Question: What is the name of the tenant mentioned in the document?
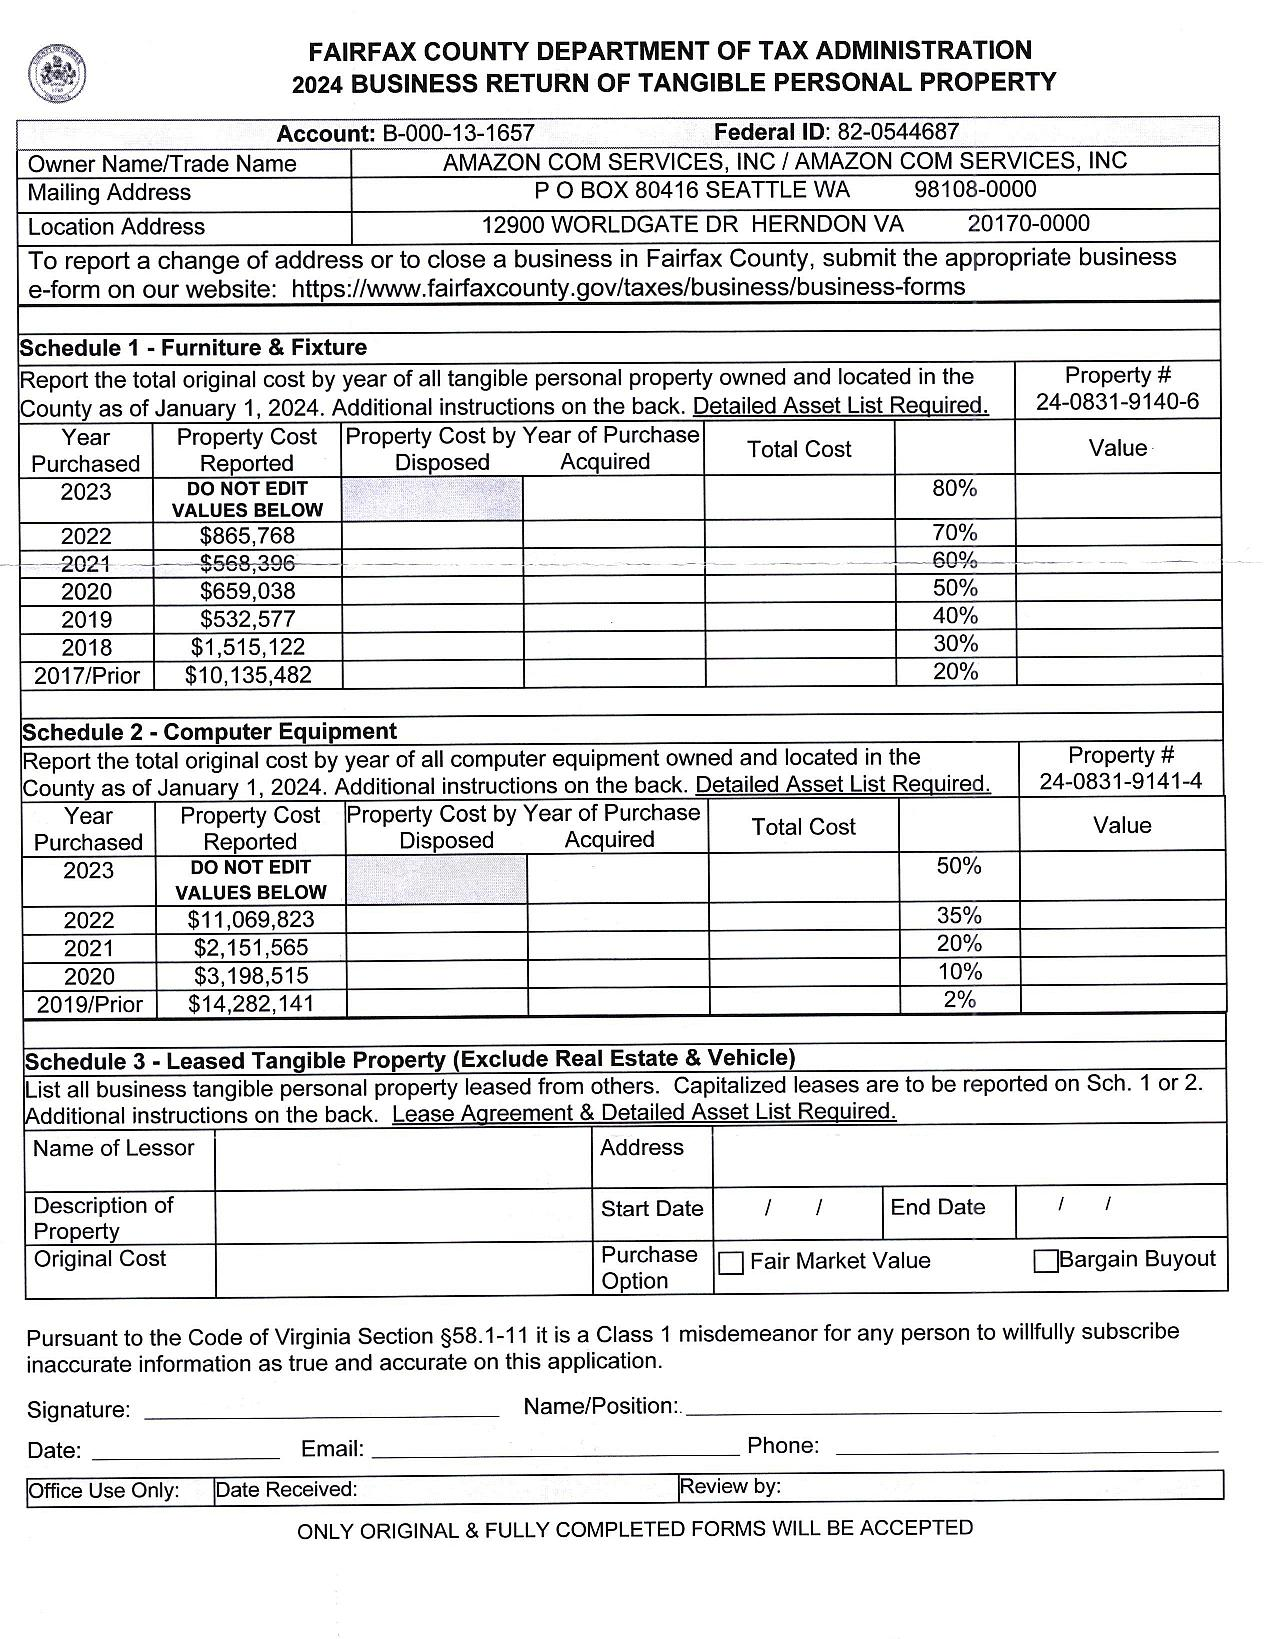
Answer: "AMAZON COM SERVICES, INC / AMAZON COM SERVICES, INC"